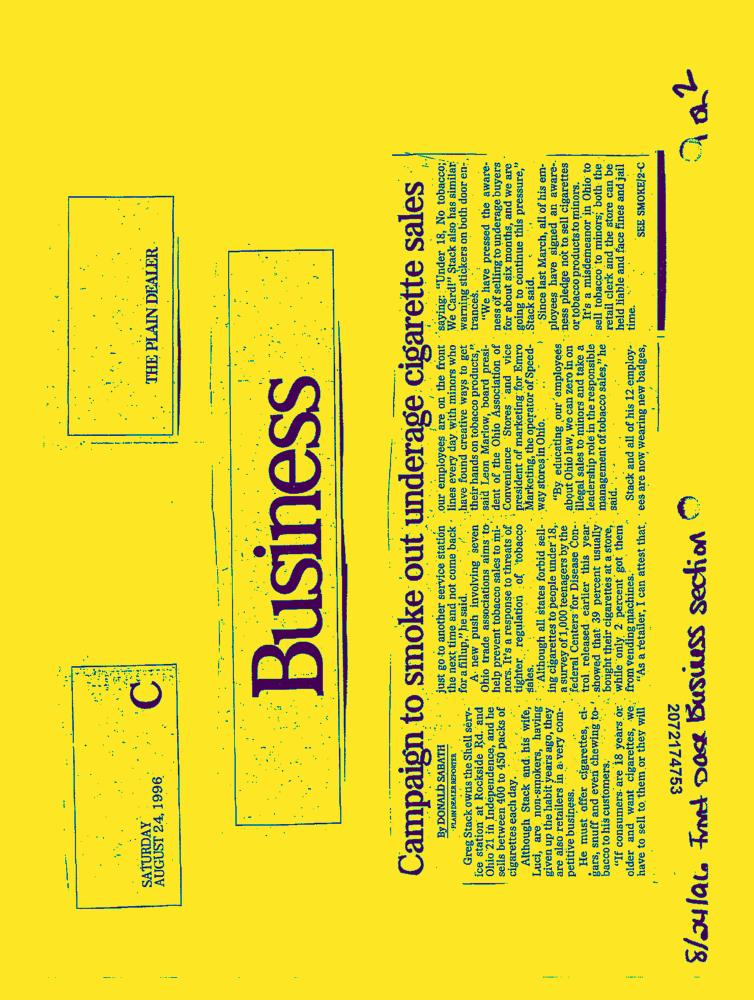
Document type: News-Article